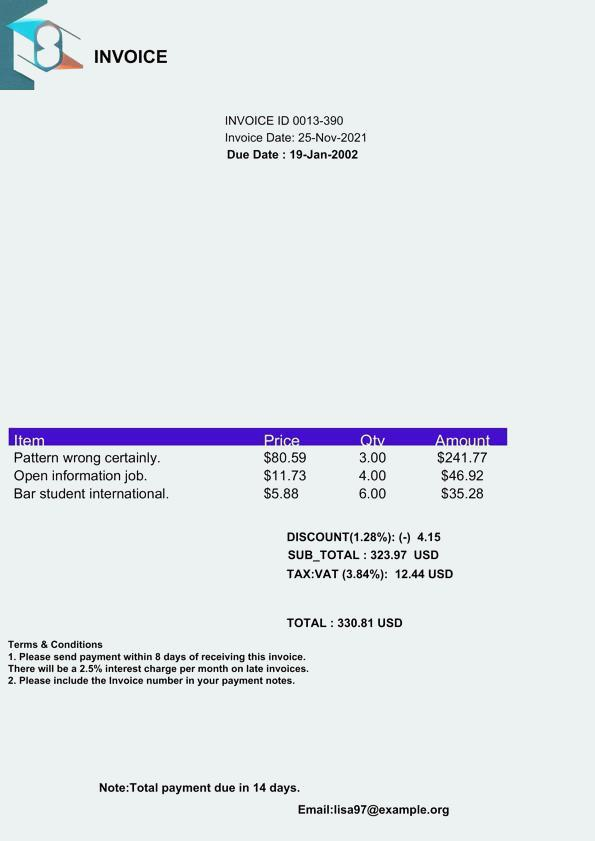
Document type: Invoice